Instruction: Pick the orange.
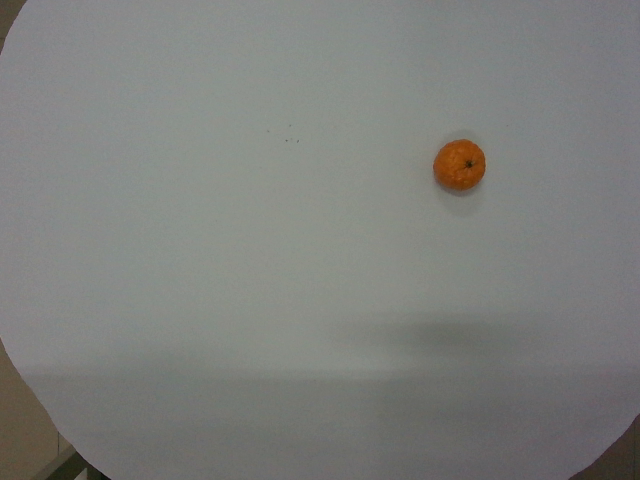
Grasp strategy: vertical